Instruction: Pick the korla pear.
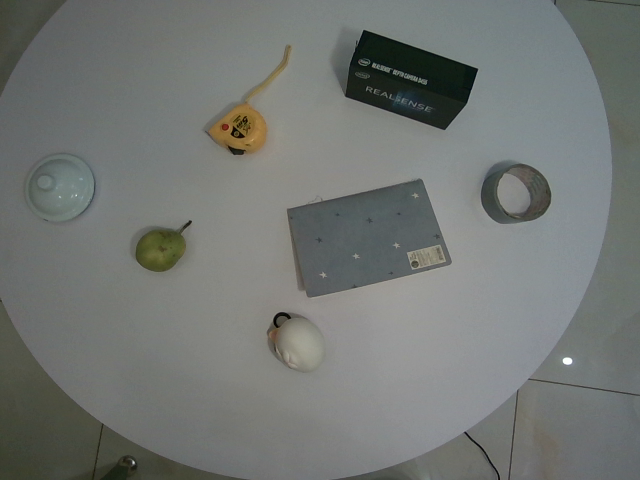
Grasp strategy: vertical